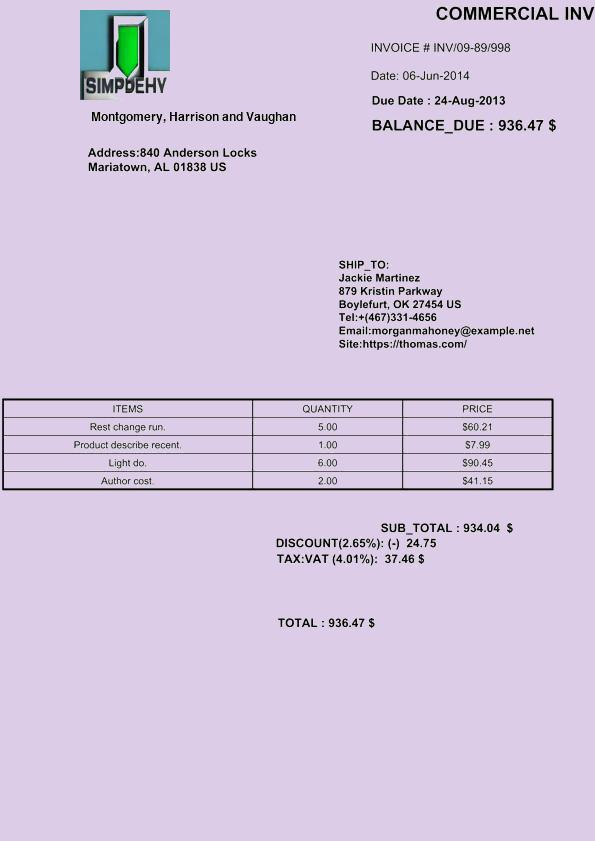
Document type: Invoice